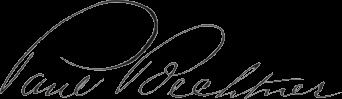
Signature of: paul bechtner